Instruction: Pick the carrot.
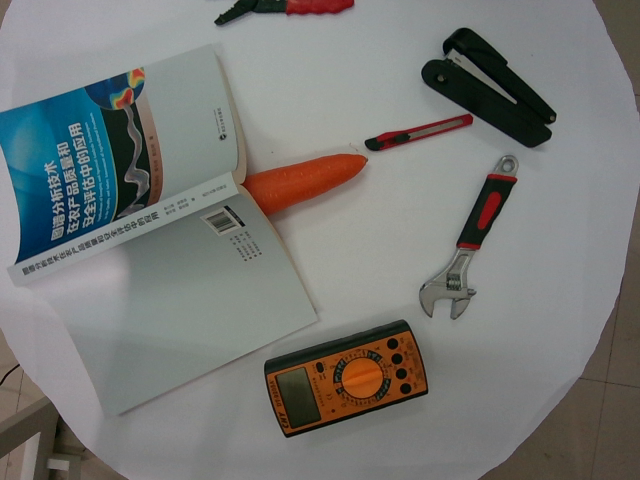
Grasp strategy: vertical